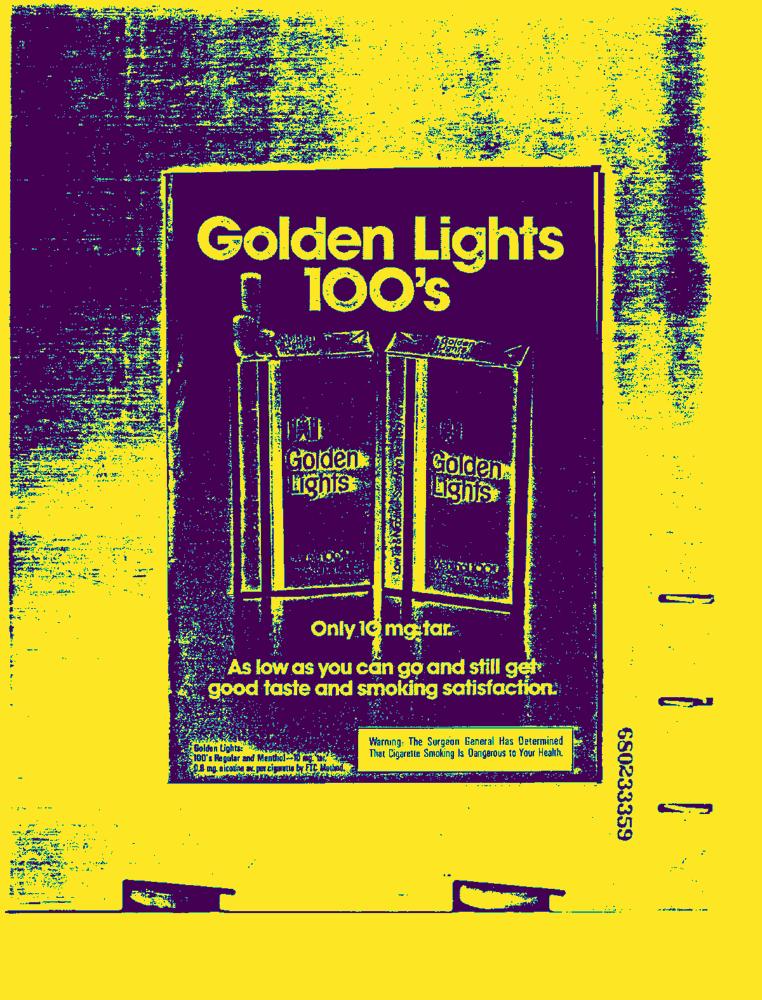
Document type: AD